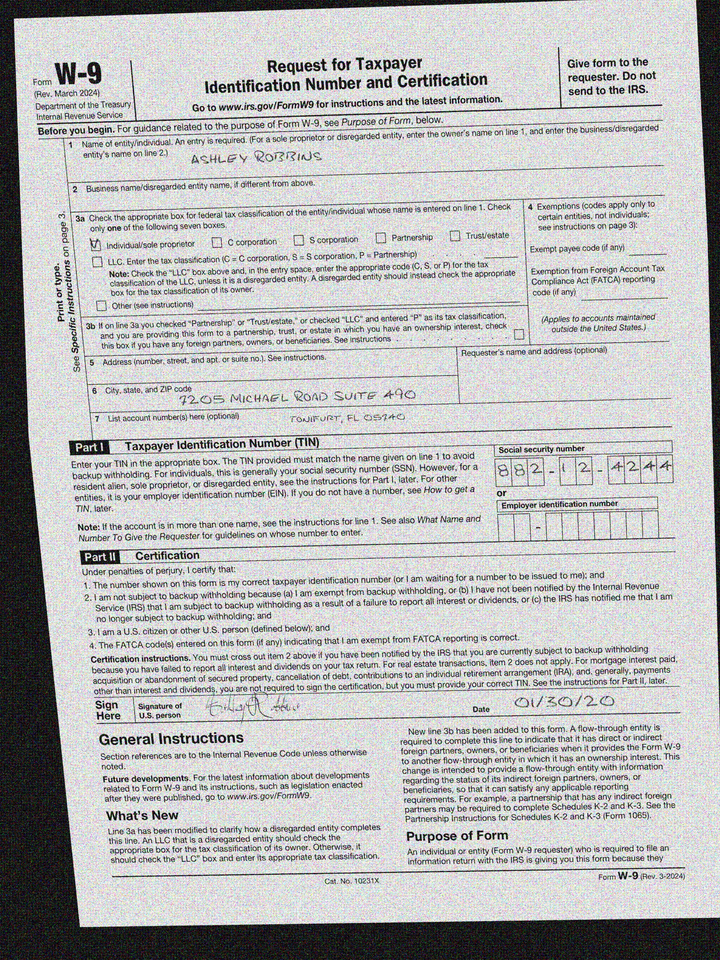
adr1: 7205 Michael Road Suite 490
adr2: Tonifurt, FL 05740
cbx: yes
ssn: 882124244
enm: Ashley Robbins
sdt: 01/30/20